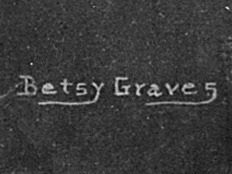
Signature of: betsy graves reyneau